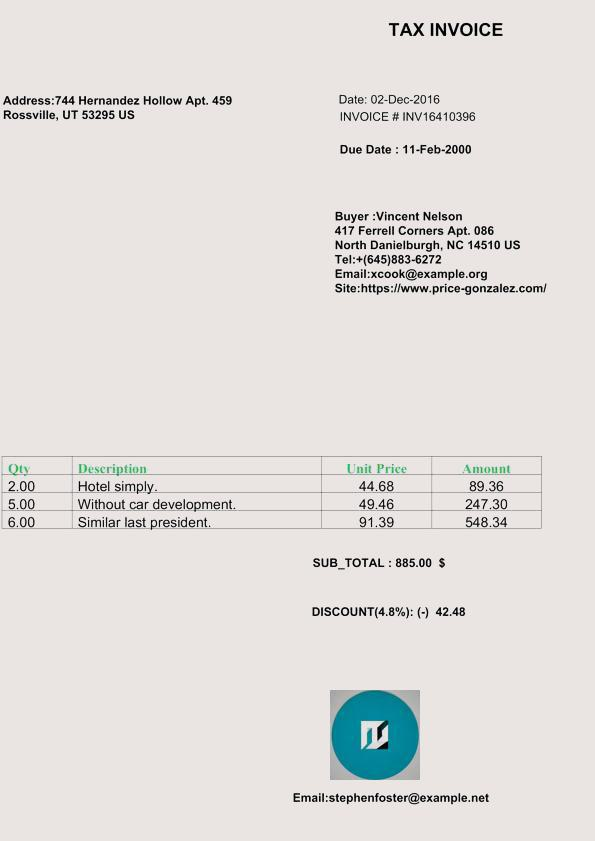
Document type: Invoice